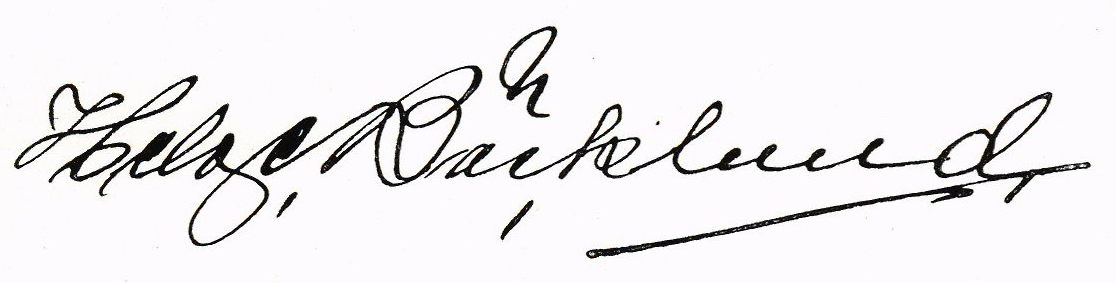
Signature of: helge bäcklund